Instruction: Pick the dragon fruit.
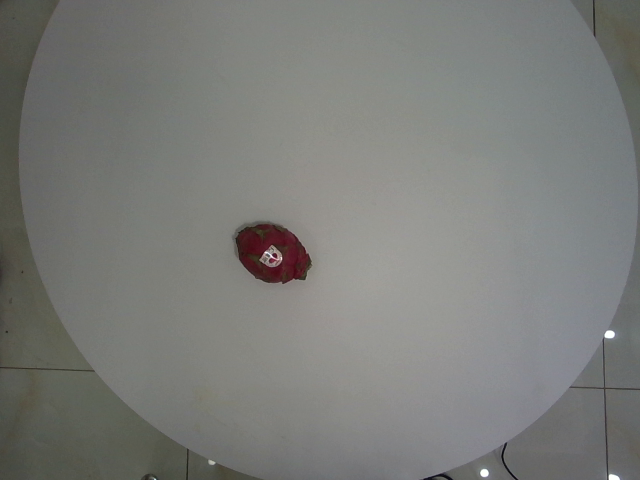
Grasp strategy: vertical